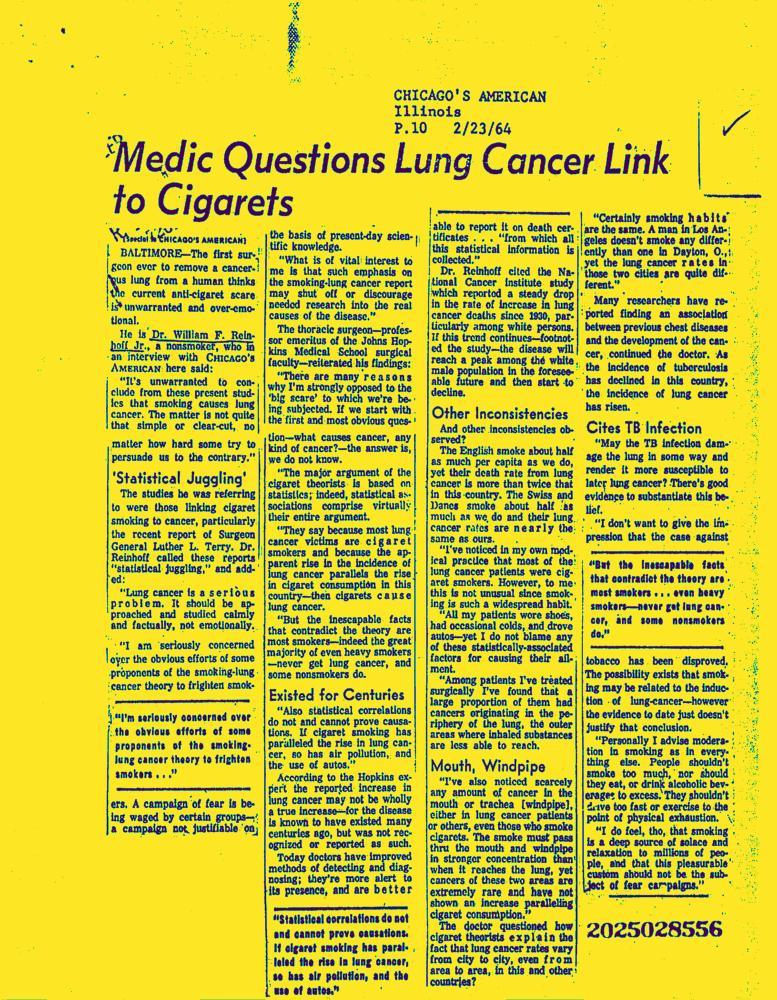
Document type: News-Article